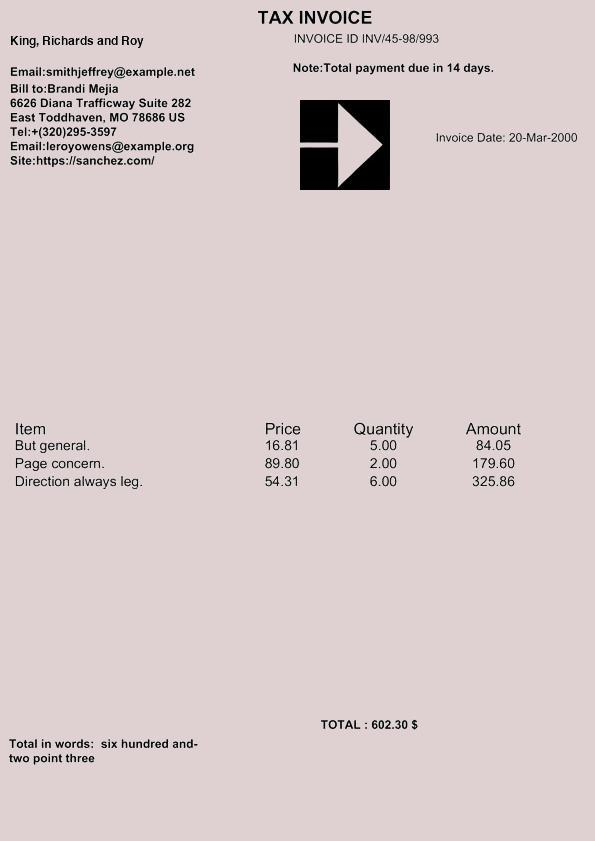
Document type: Invoice